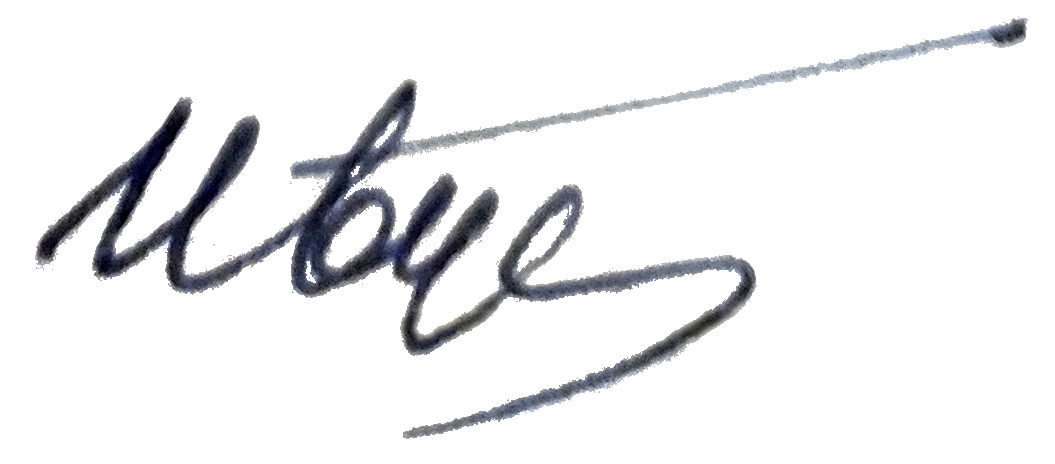
Signature of: konstantin bushuyev